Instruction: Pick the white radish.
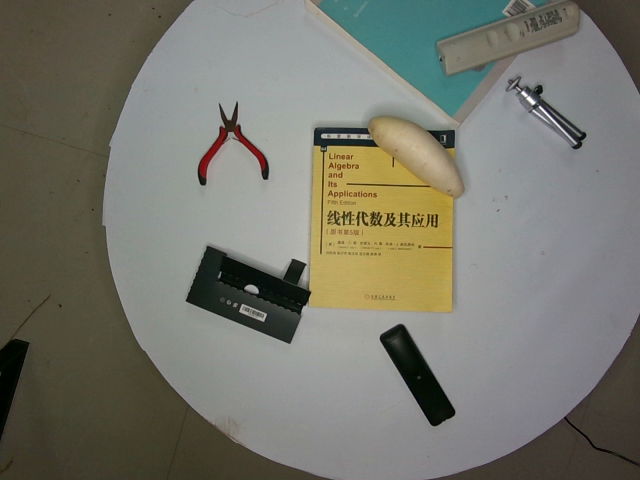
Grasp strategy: vertical